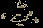
Signature of: may ziadeh